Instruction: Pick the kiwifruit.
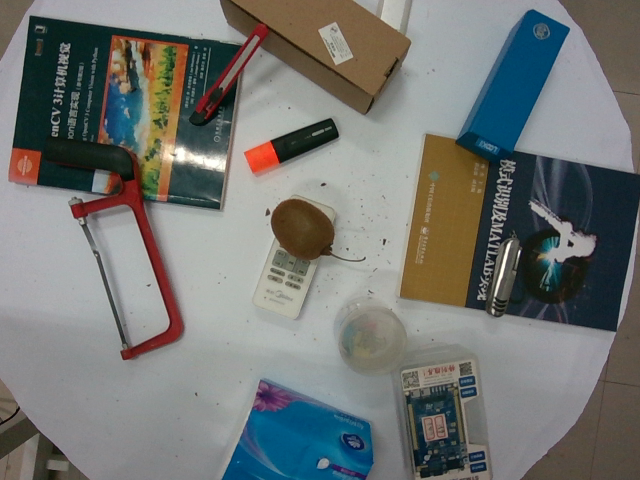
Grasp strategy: vertical